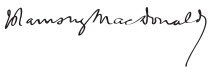
Signature of: ramsay macdonald